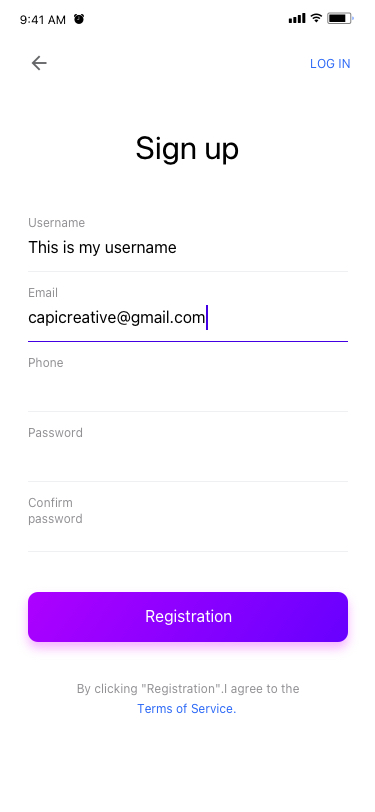
Text in this UI design:
UI Text/Heading/H4/Hightlight
LOG IN
Sign up
capicreative@gmail.com
Email
capicreative@gmail.com
Phone
This is my username
Username
Password
Confirm password
Registration
By clicking "Registration".I agree to the
Terms of Service.
9:41 AM